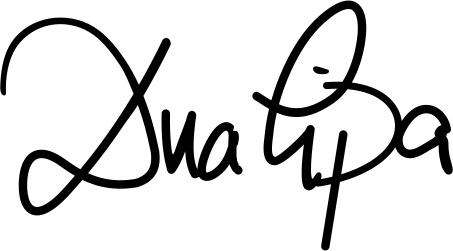
Signature of: dua lipa